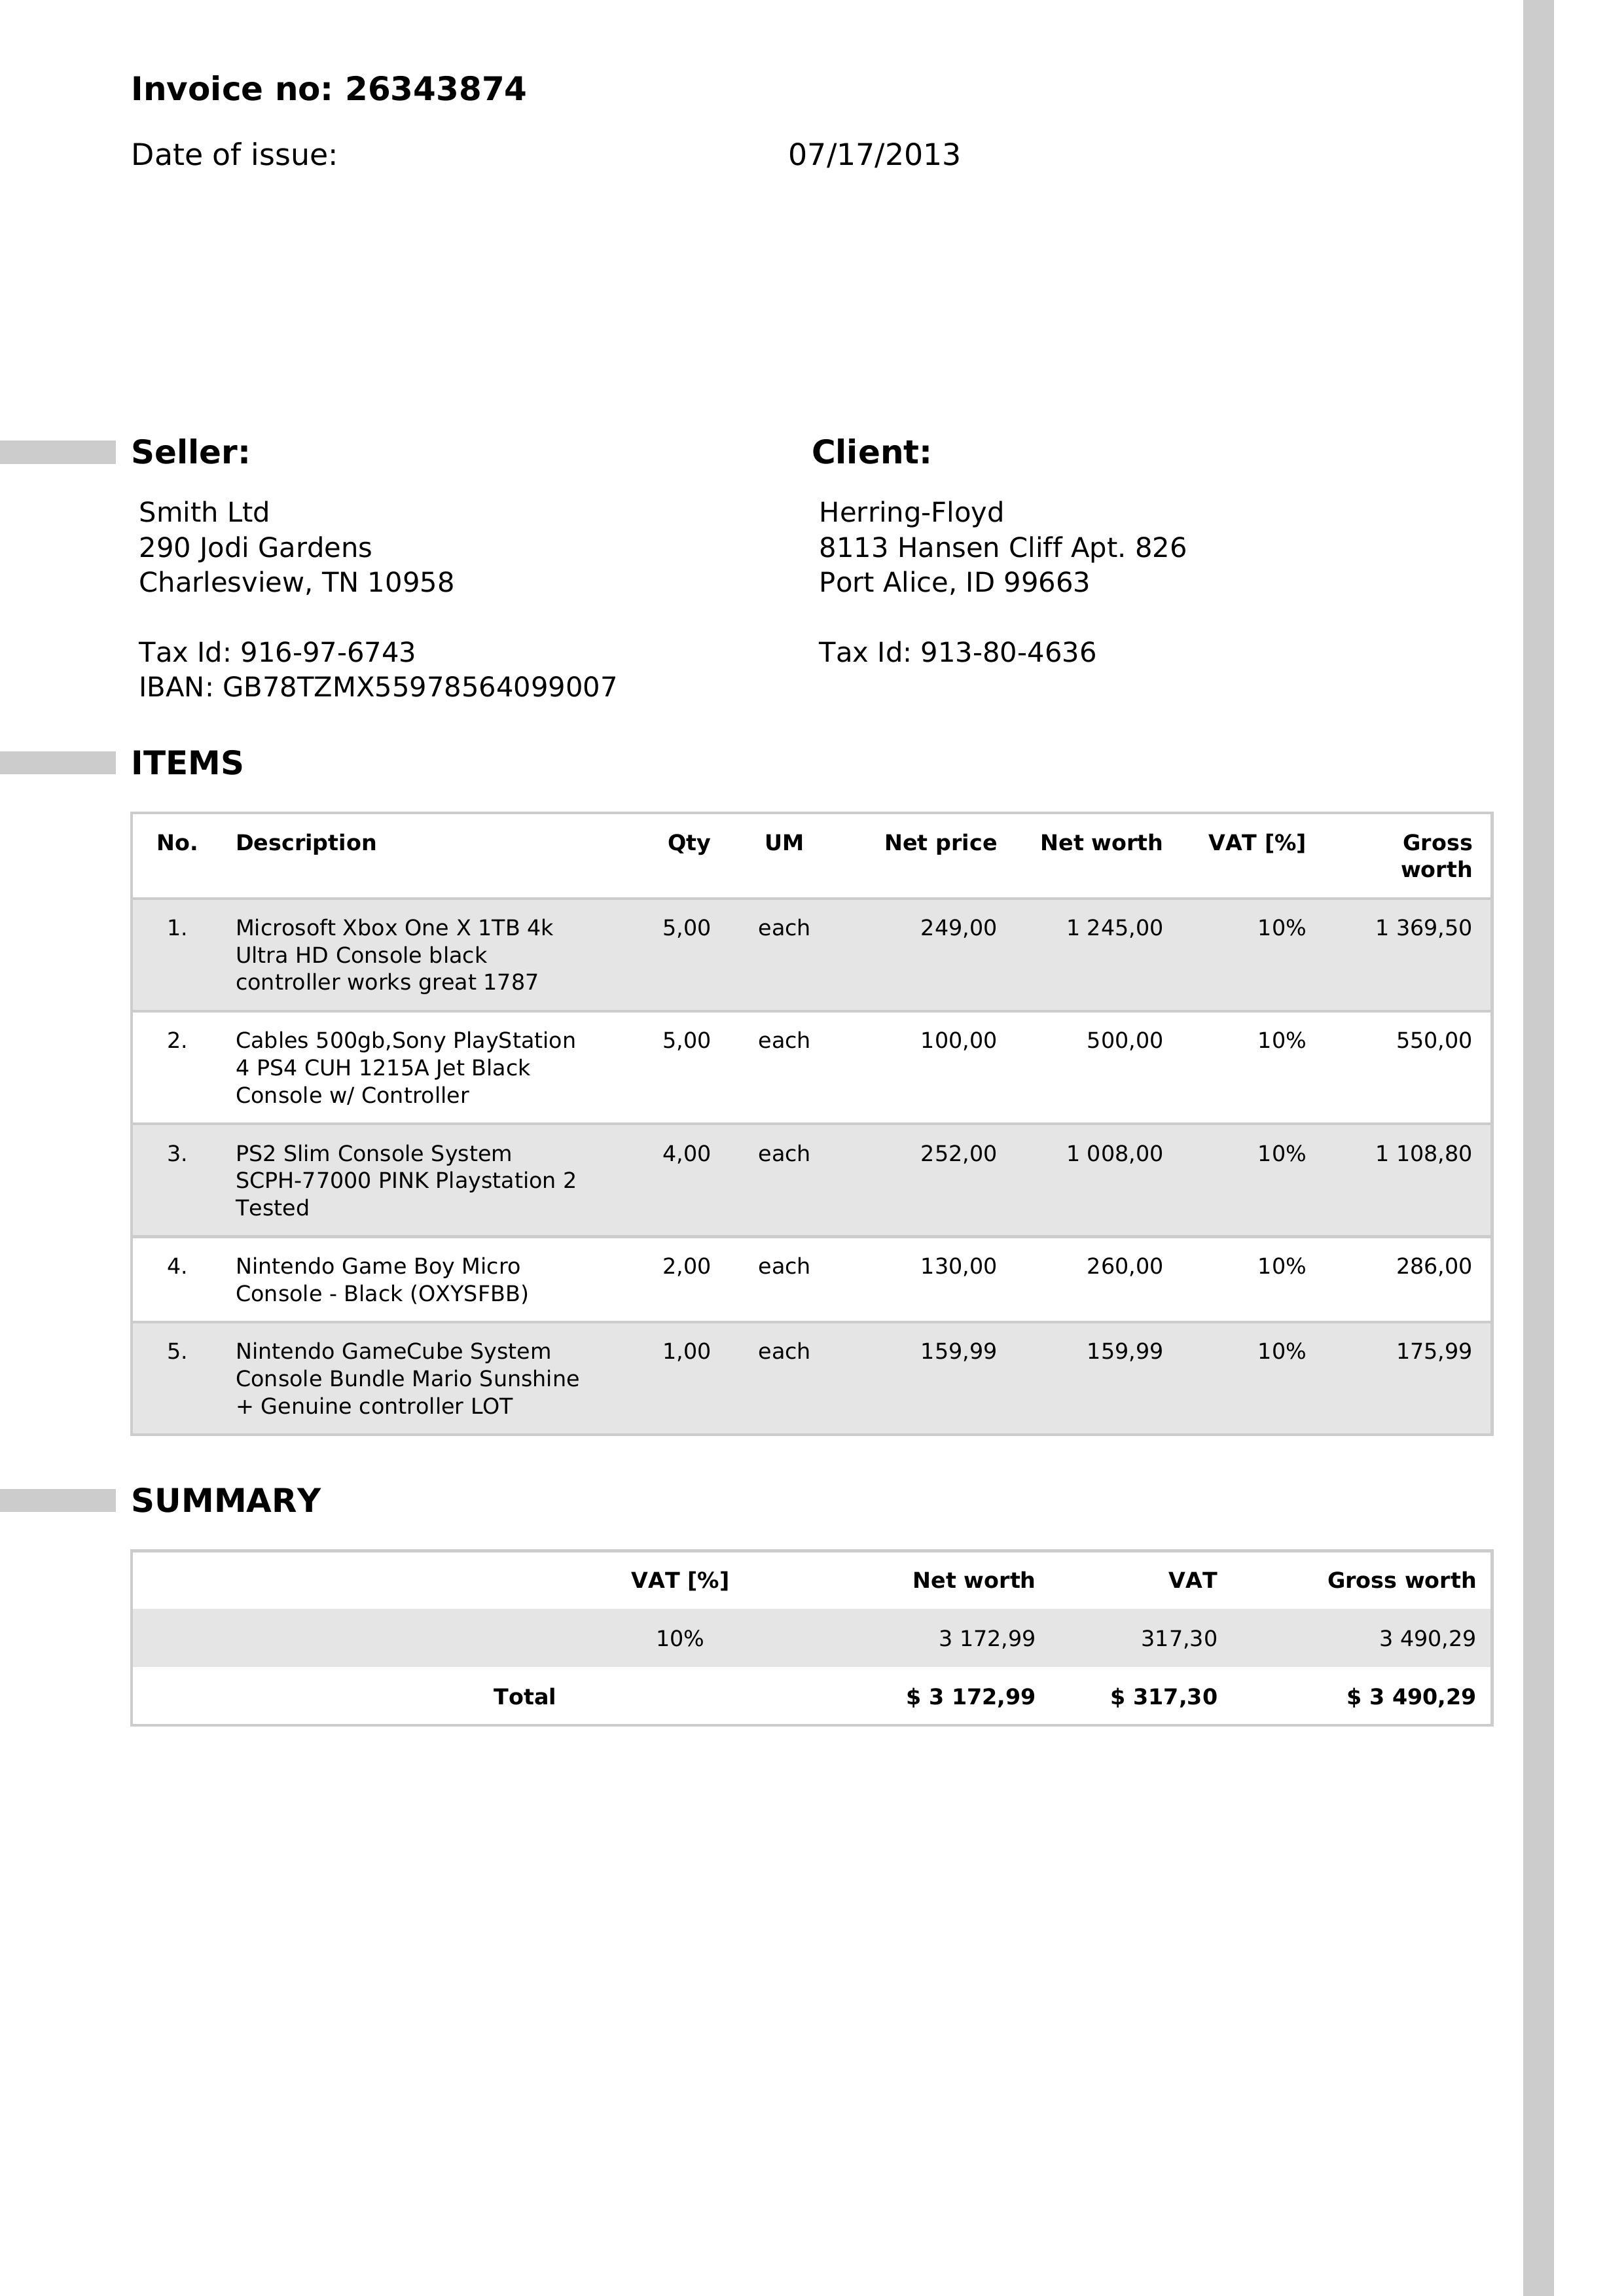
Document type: Invoice